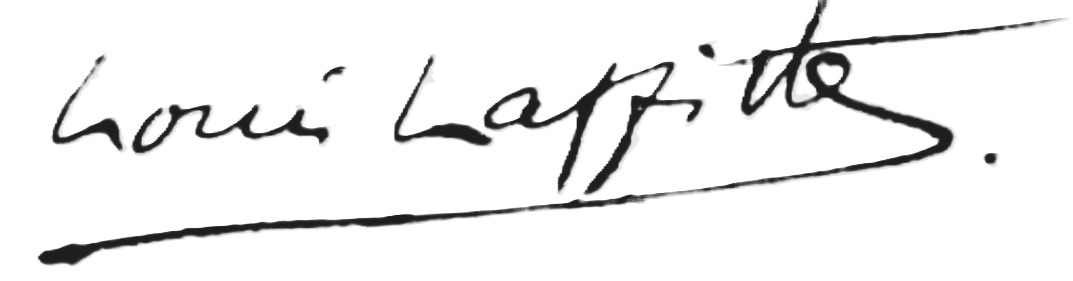
Signature of: louis laffitte